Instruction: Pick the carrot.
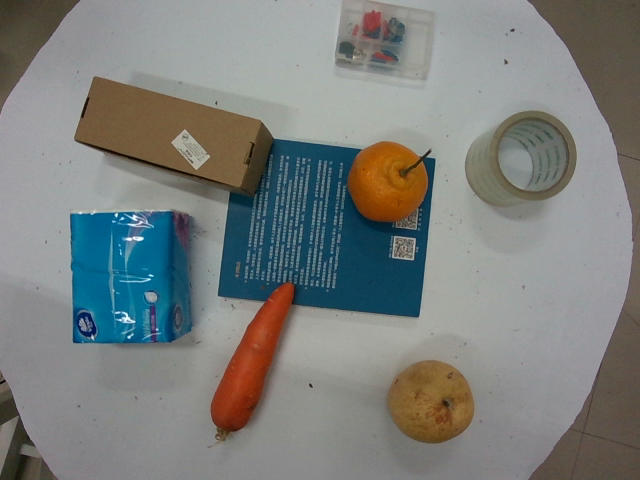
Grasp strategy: vertical